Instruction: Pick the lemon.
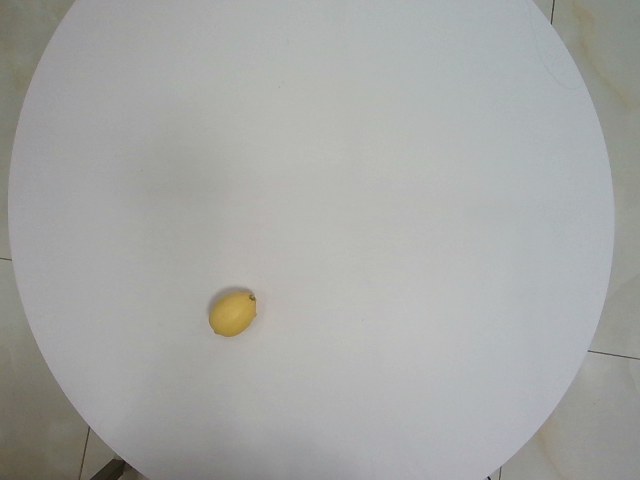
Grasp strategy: vertical